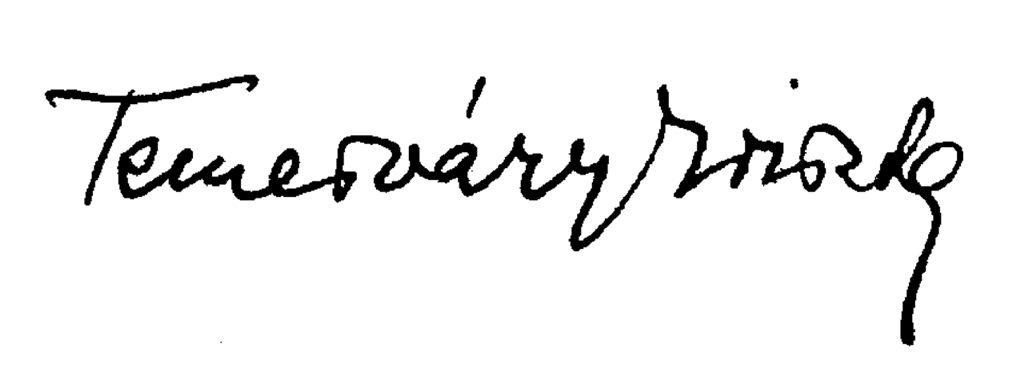
Signature of: kriszta temesváry